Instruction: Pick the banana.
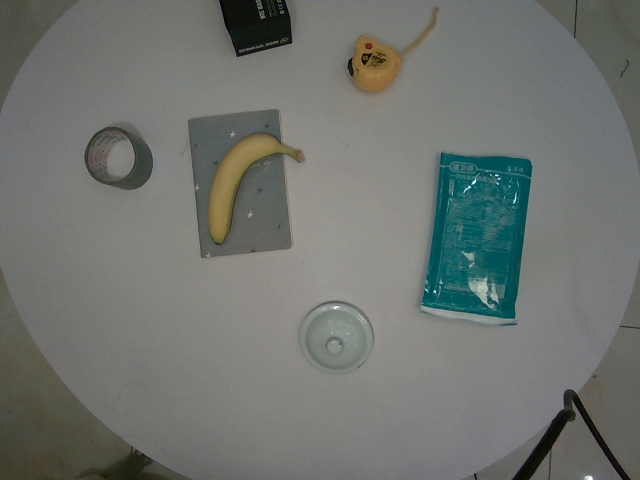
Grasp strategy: vertical